Question: What are the imaging findings?
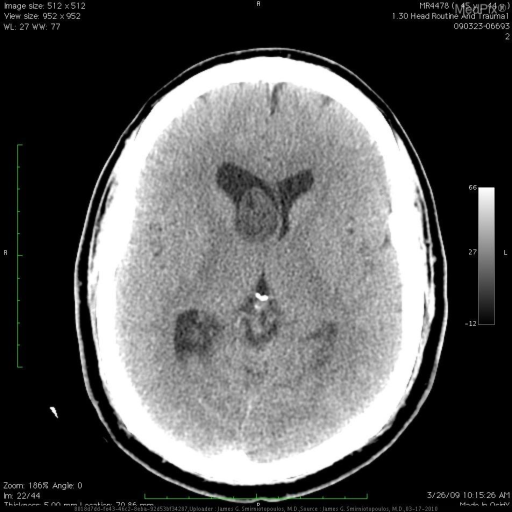
Answer: The imaging shows There is a mass in the frontal horn of the right lateral ventricle.  The lesion appears attached to medial, rather than the lateral wall.

This lesion does not enhance after Gadolinium injection. There is a hypo-attenuating mass in the frontal horn of the right lateral ventricle..